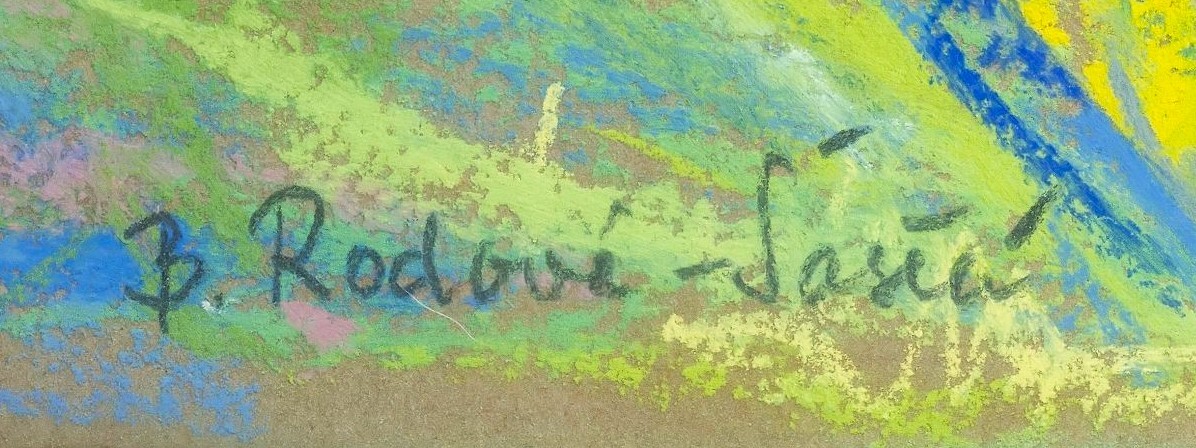
Signature of: božena rodová šašecí